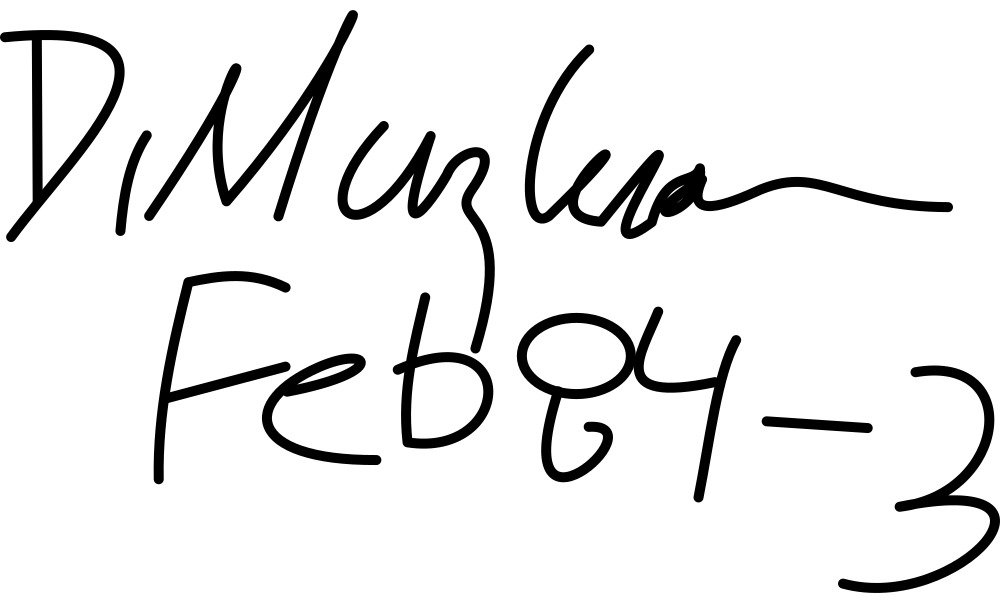
Signature of: rick dillingham